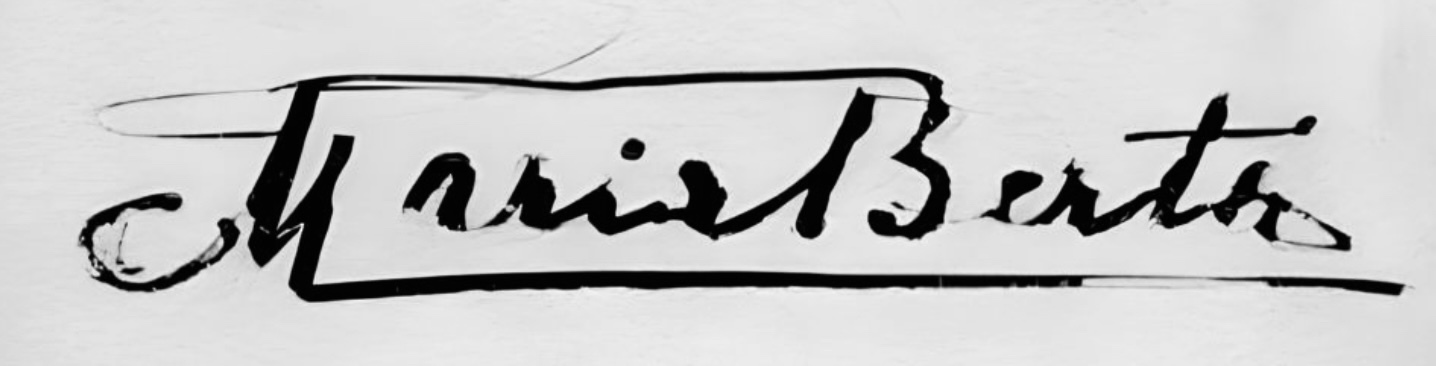
Signature of: berthe de rohan